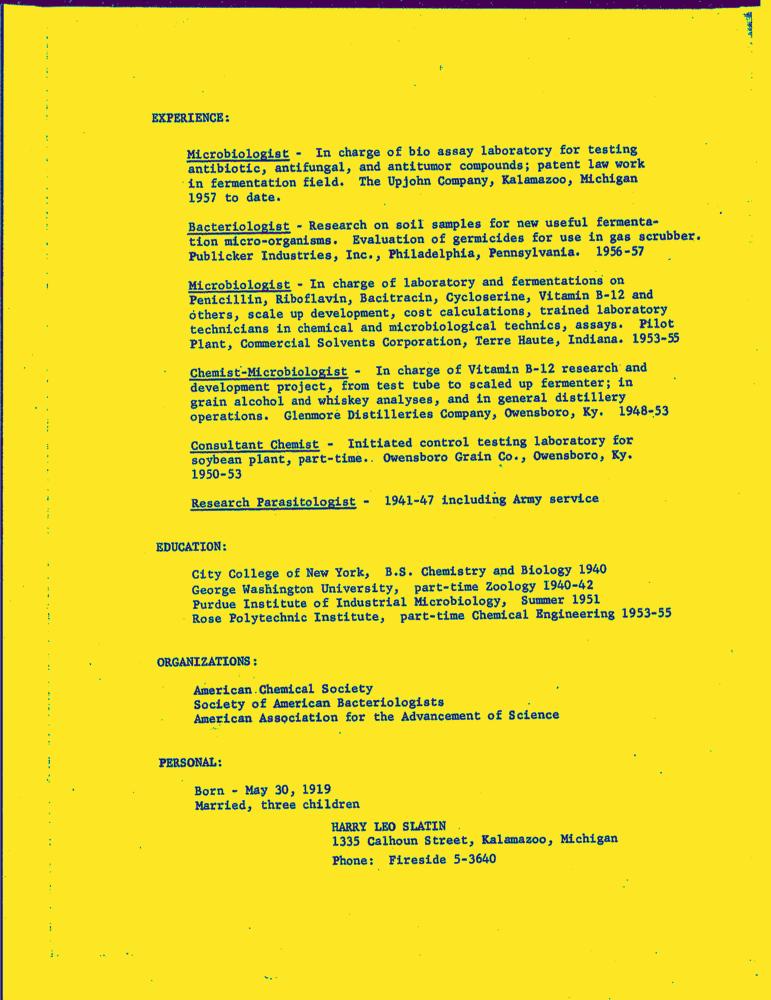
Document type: Resume-Doc